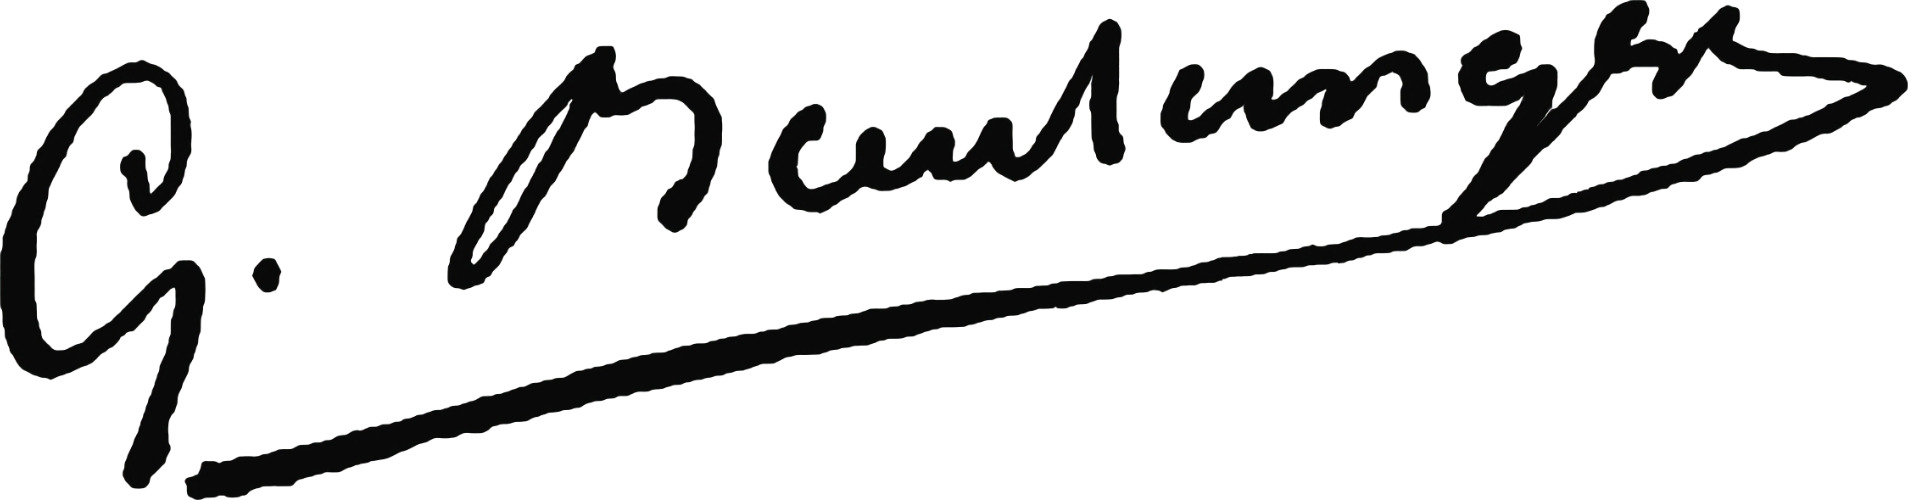
Signature of: gustave boulanger